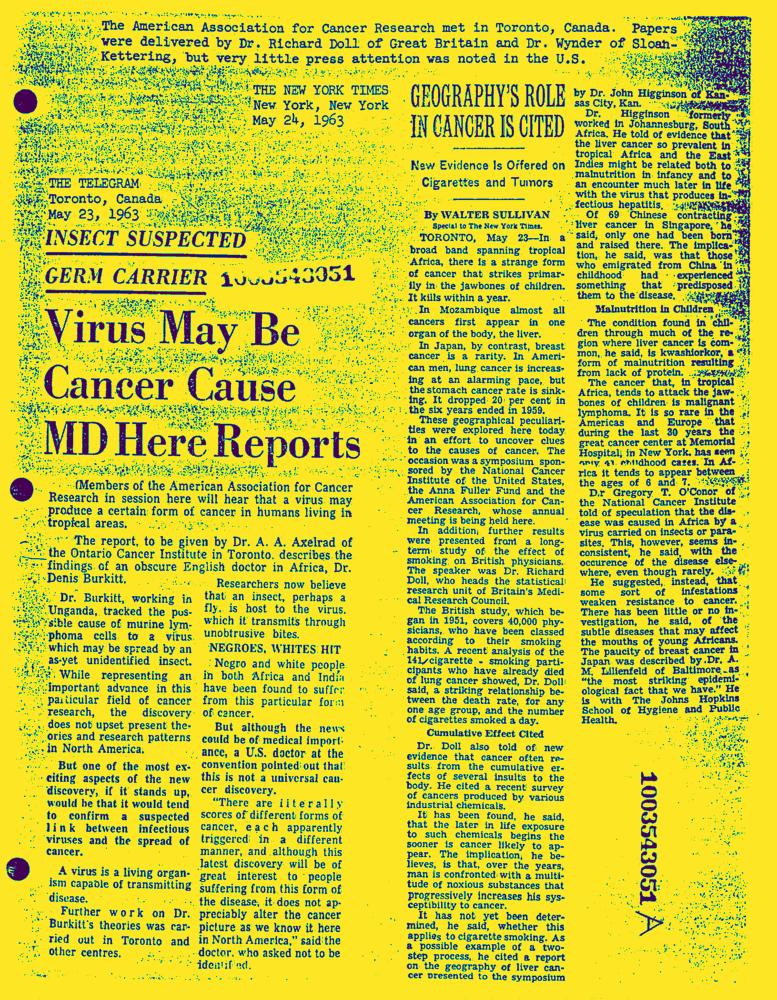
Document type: News-Article